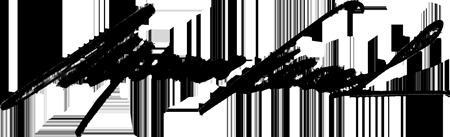
Signature of: borys ivanovych pryimak